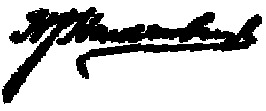
Signature of: henry janeway hardenbergh